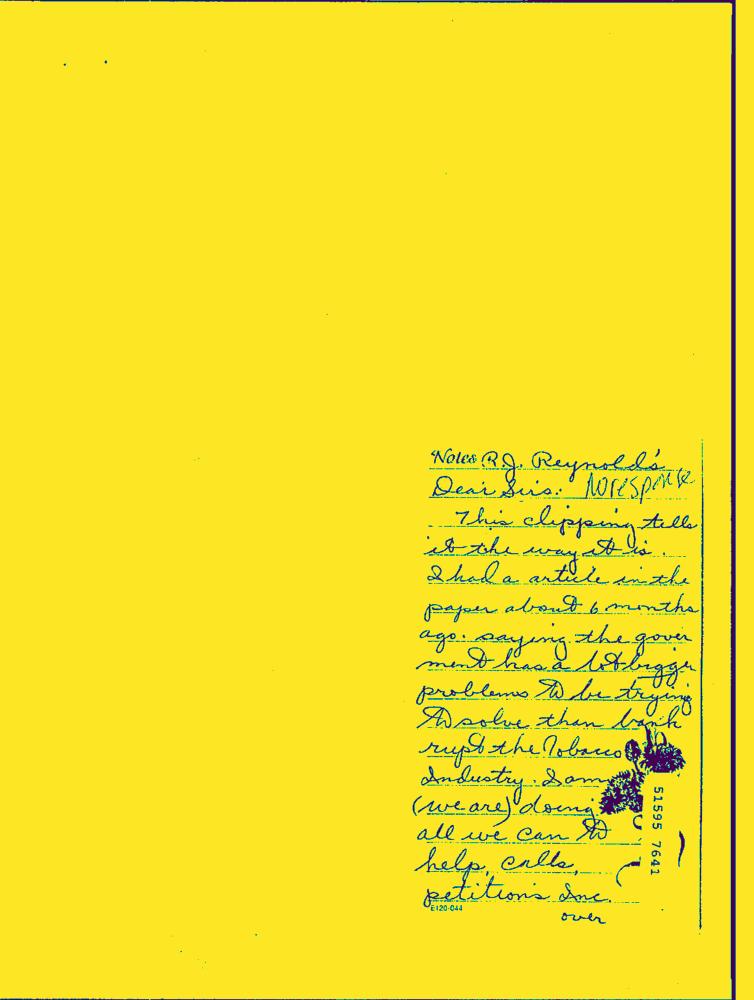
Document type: Hand-Written